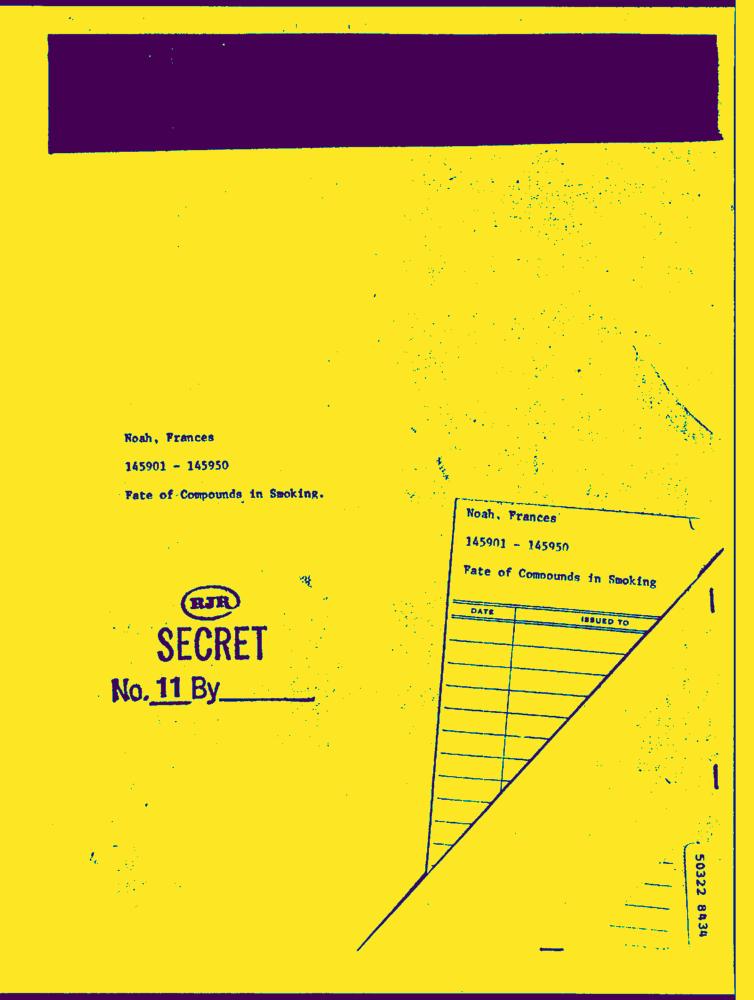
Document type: Hand-Written